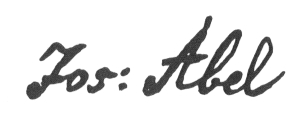
Signature of: josef abel